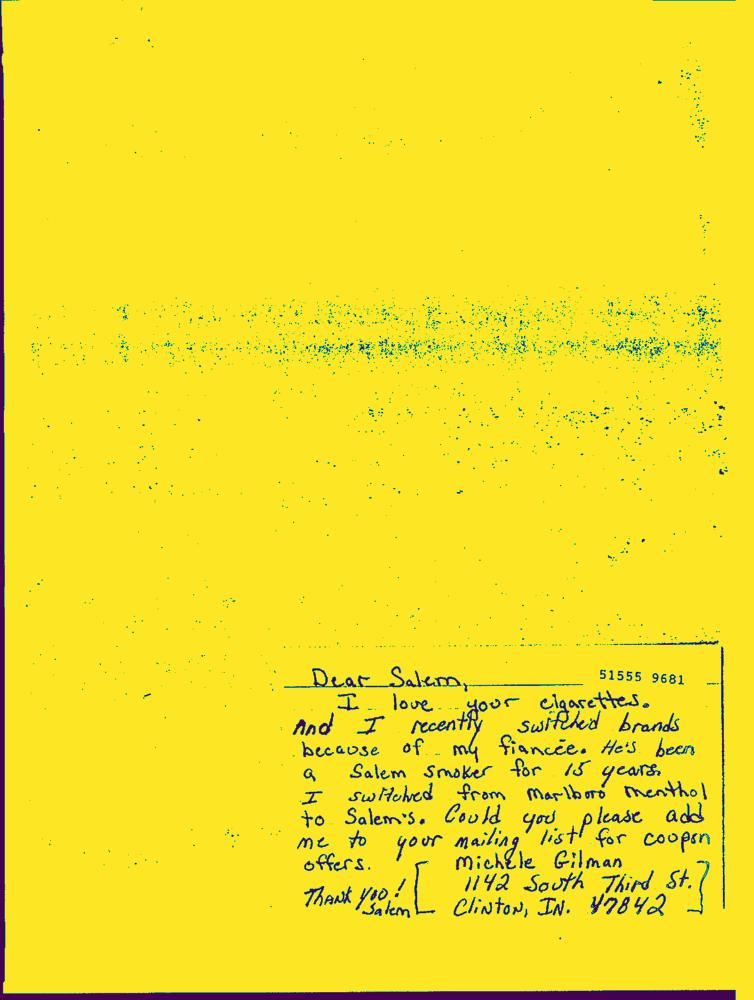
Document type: Hand-Written